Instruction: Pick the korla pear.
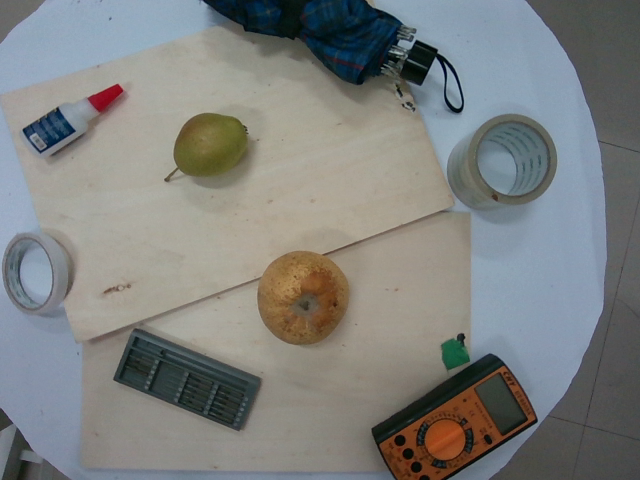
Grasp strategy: vertical